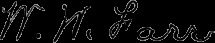
Signature of: william wilberforce farr